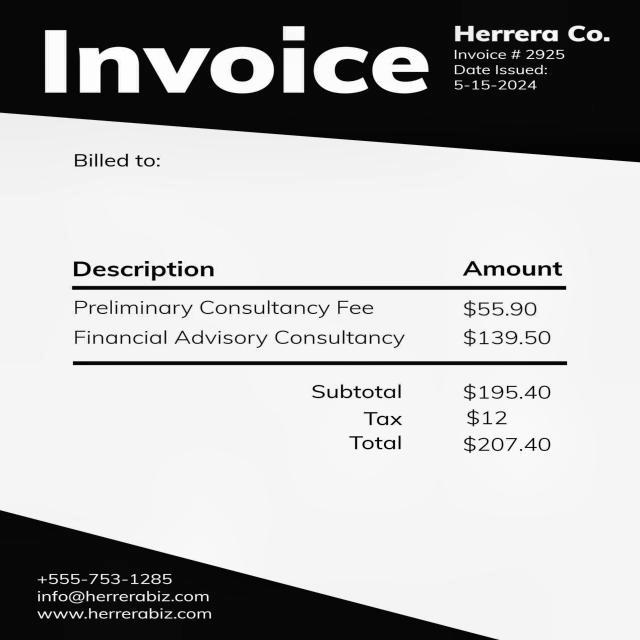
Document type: Invoice